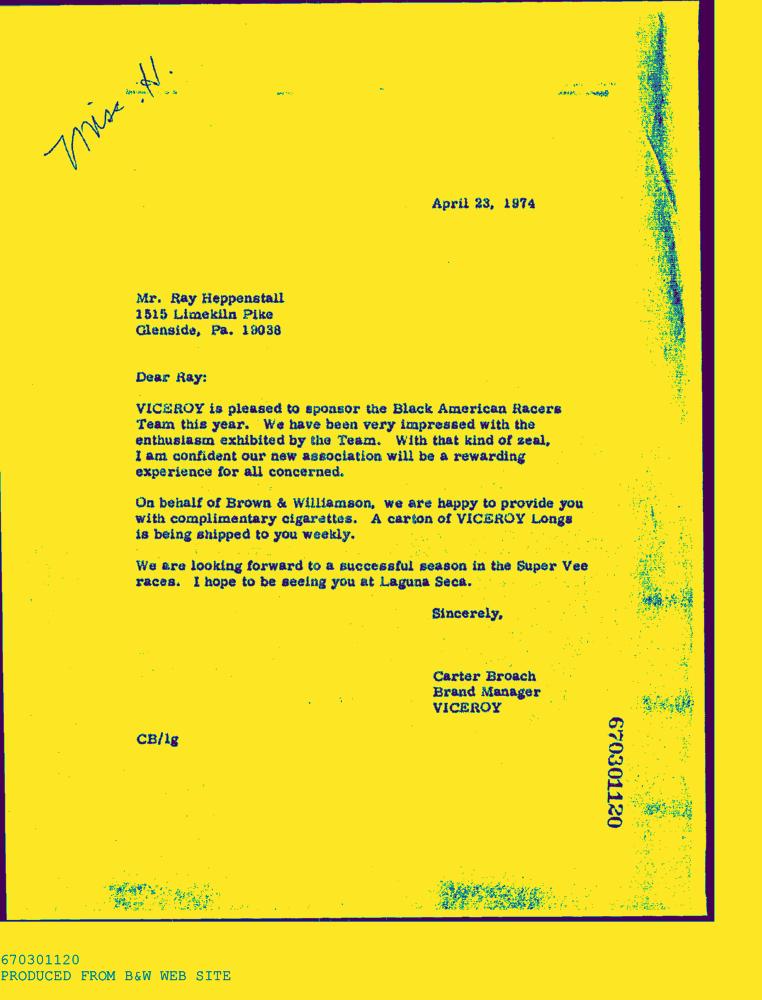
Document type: Letter-Doc